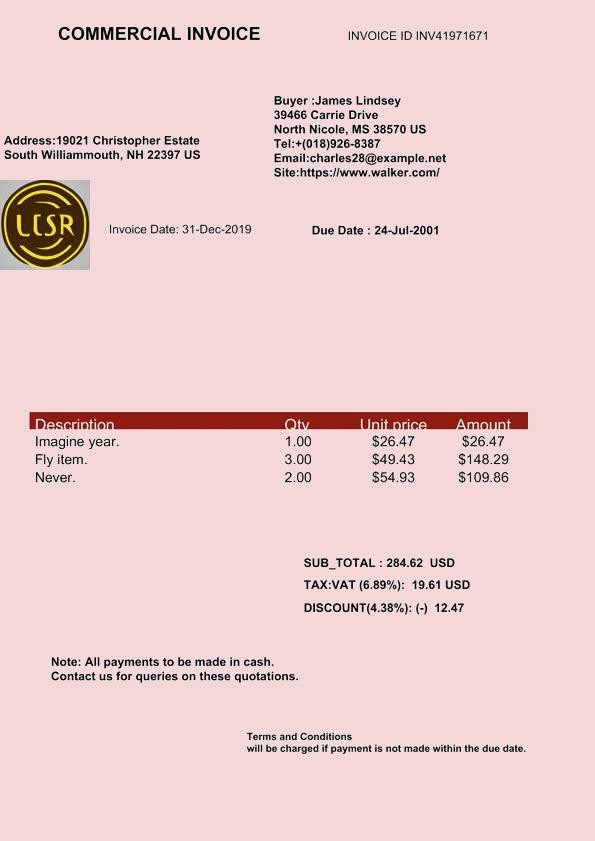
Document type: Invoice